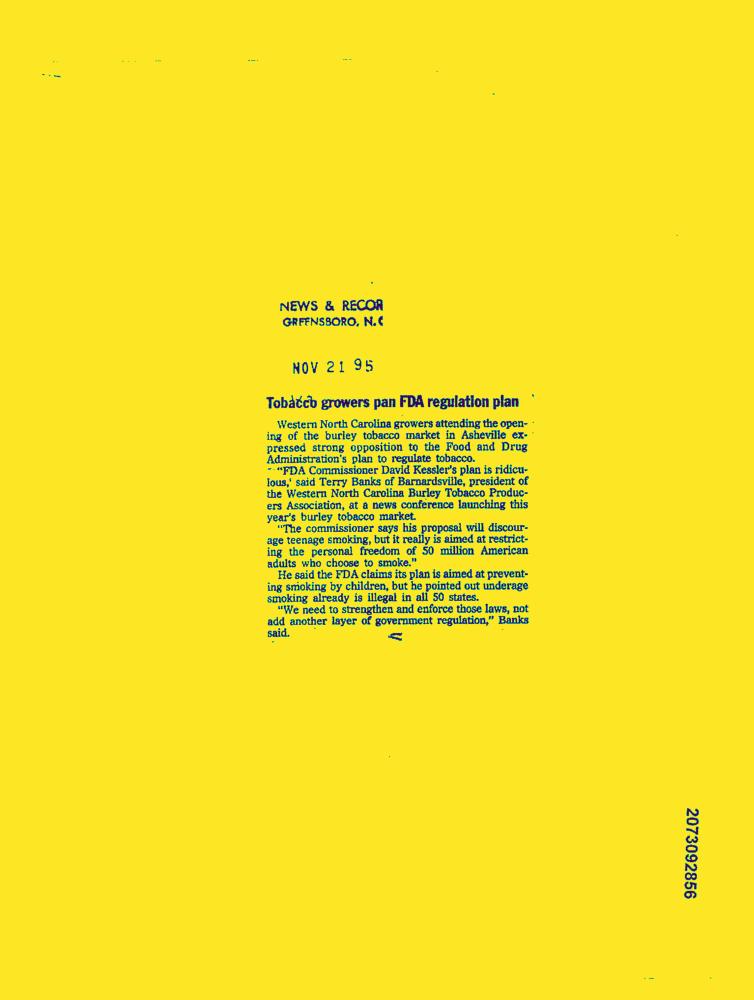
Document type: News-Article